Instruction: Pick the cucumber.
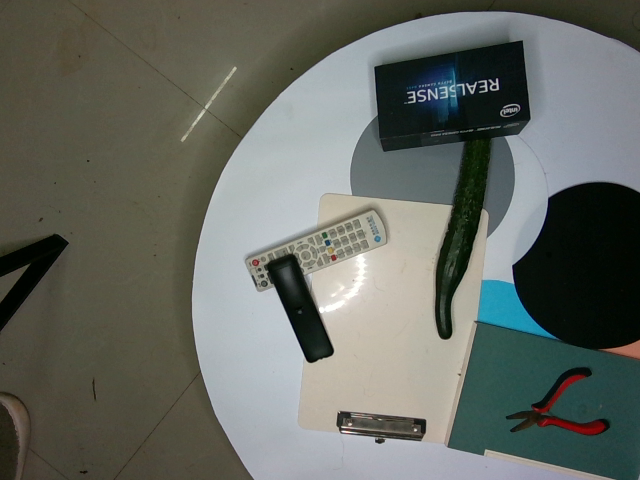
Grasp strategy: vertical